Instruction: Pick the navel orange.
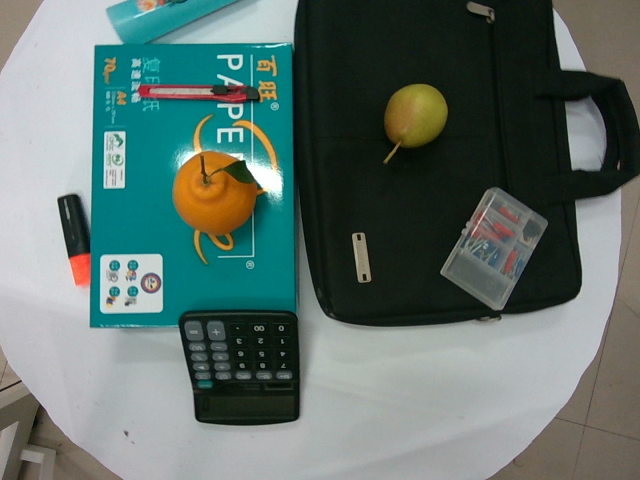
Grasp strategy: vertical